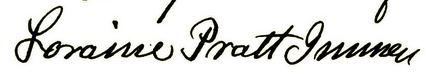
Signature of: loraine immen